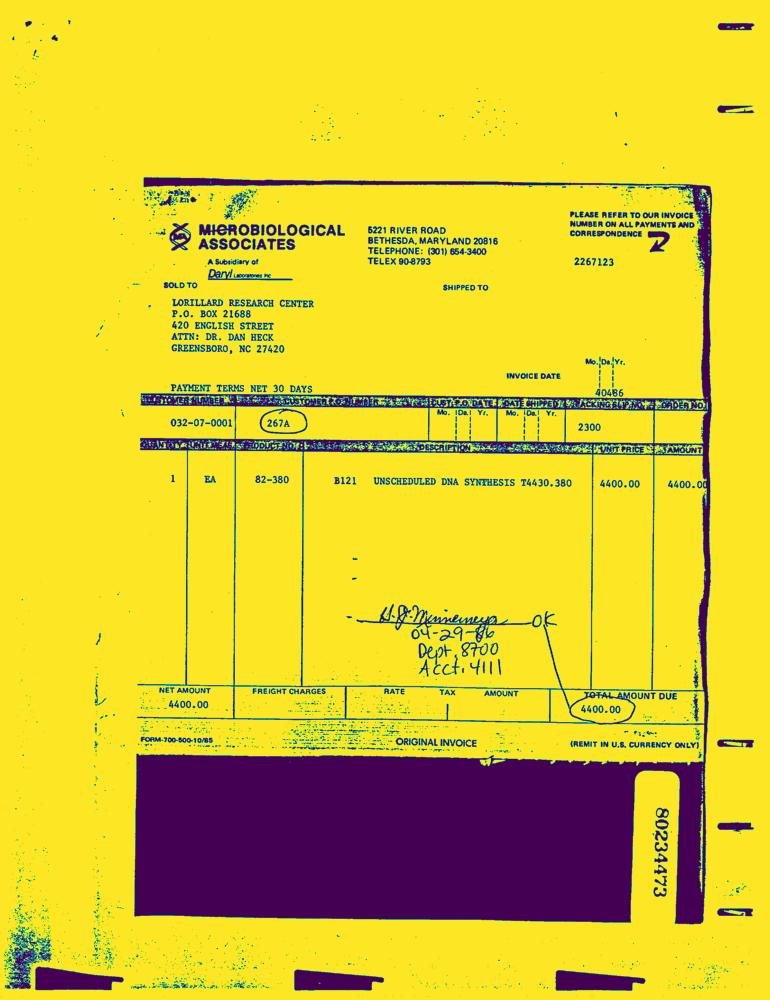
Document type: Invoice-Doc